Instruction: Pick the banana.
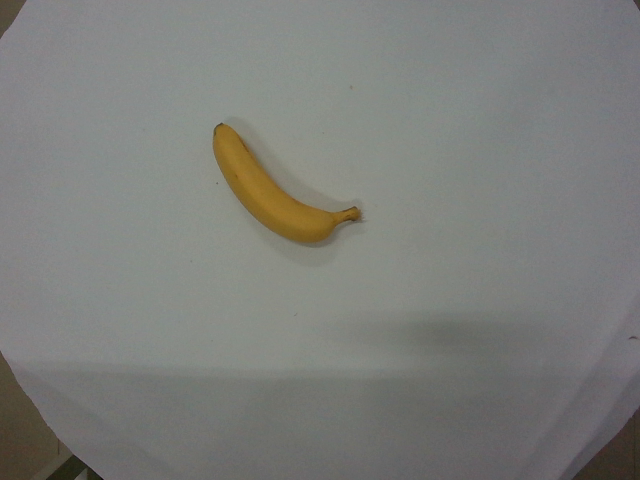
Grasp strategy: vertical